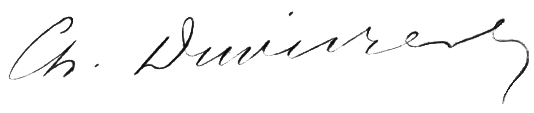
Signature of: charles duvivier